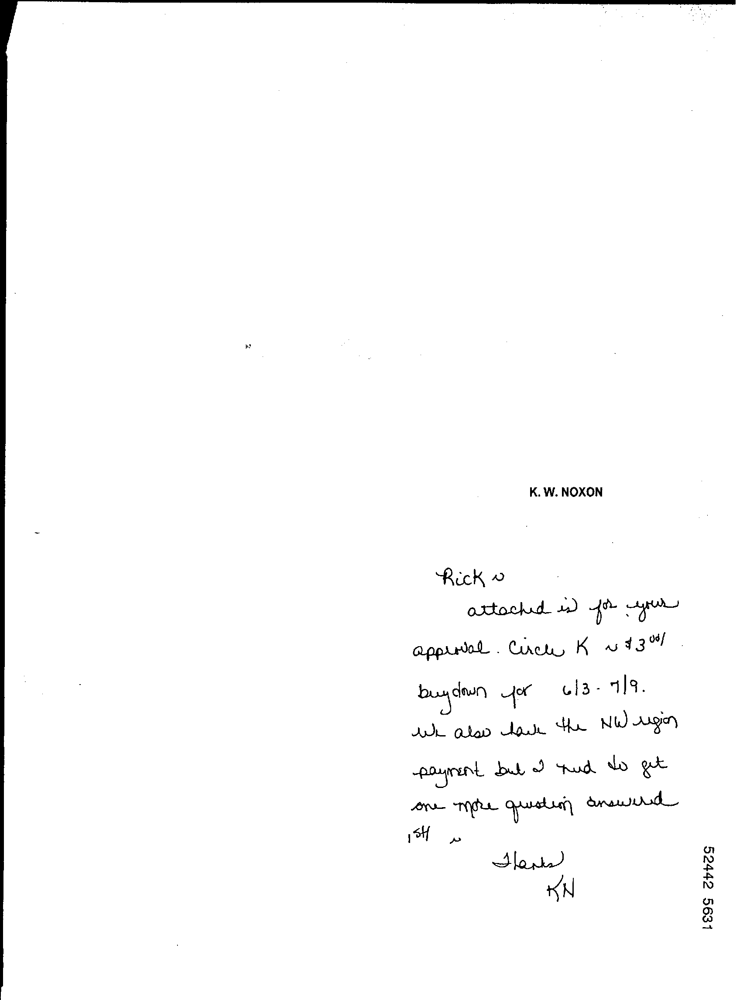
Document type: Invoice